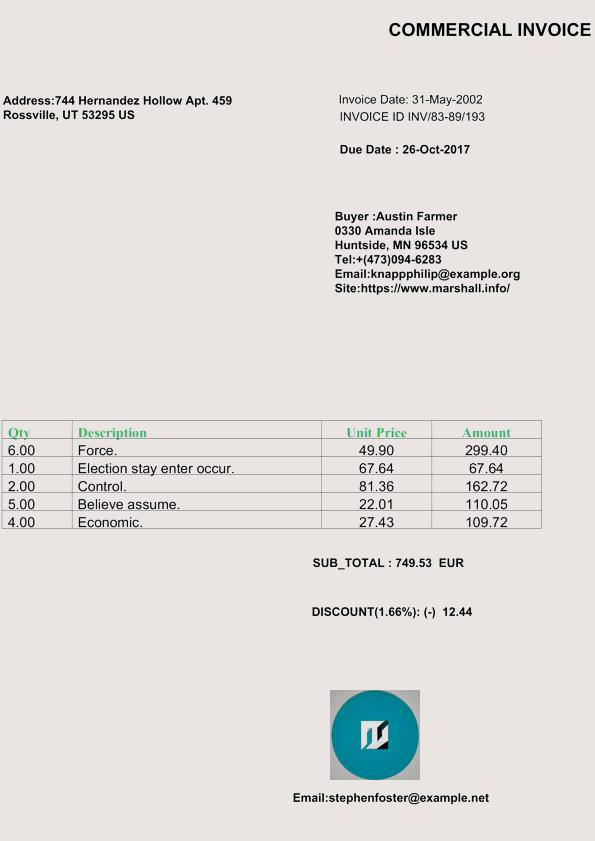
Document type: Invoice